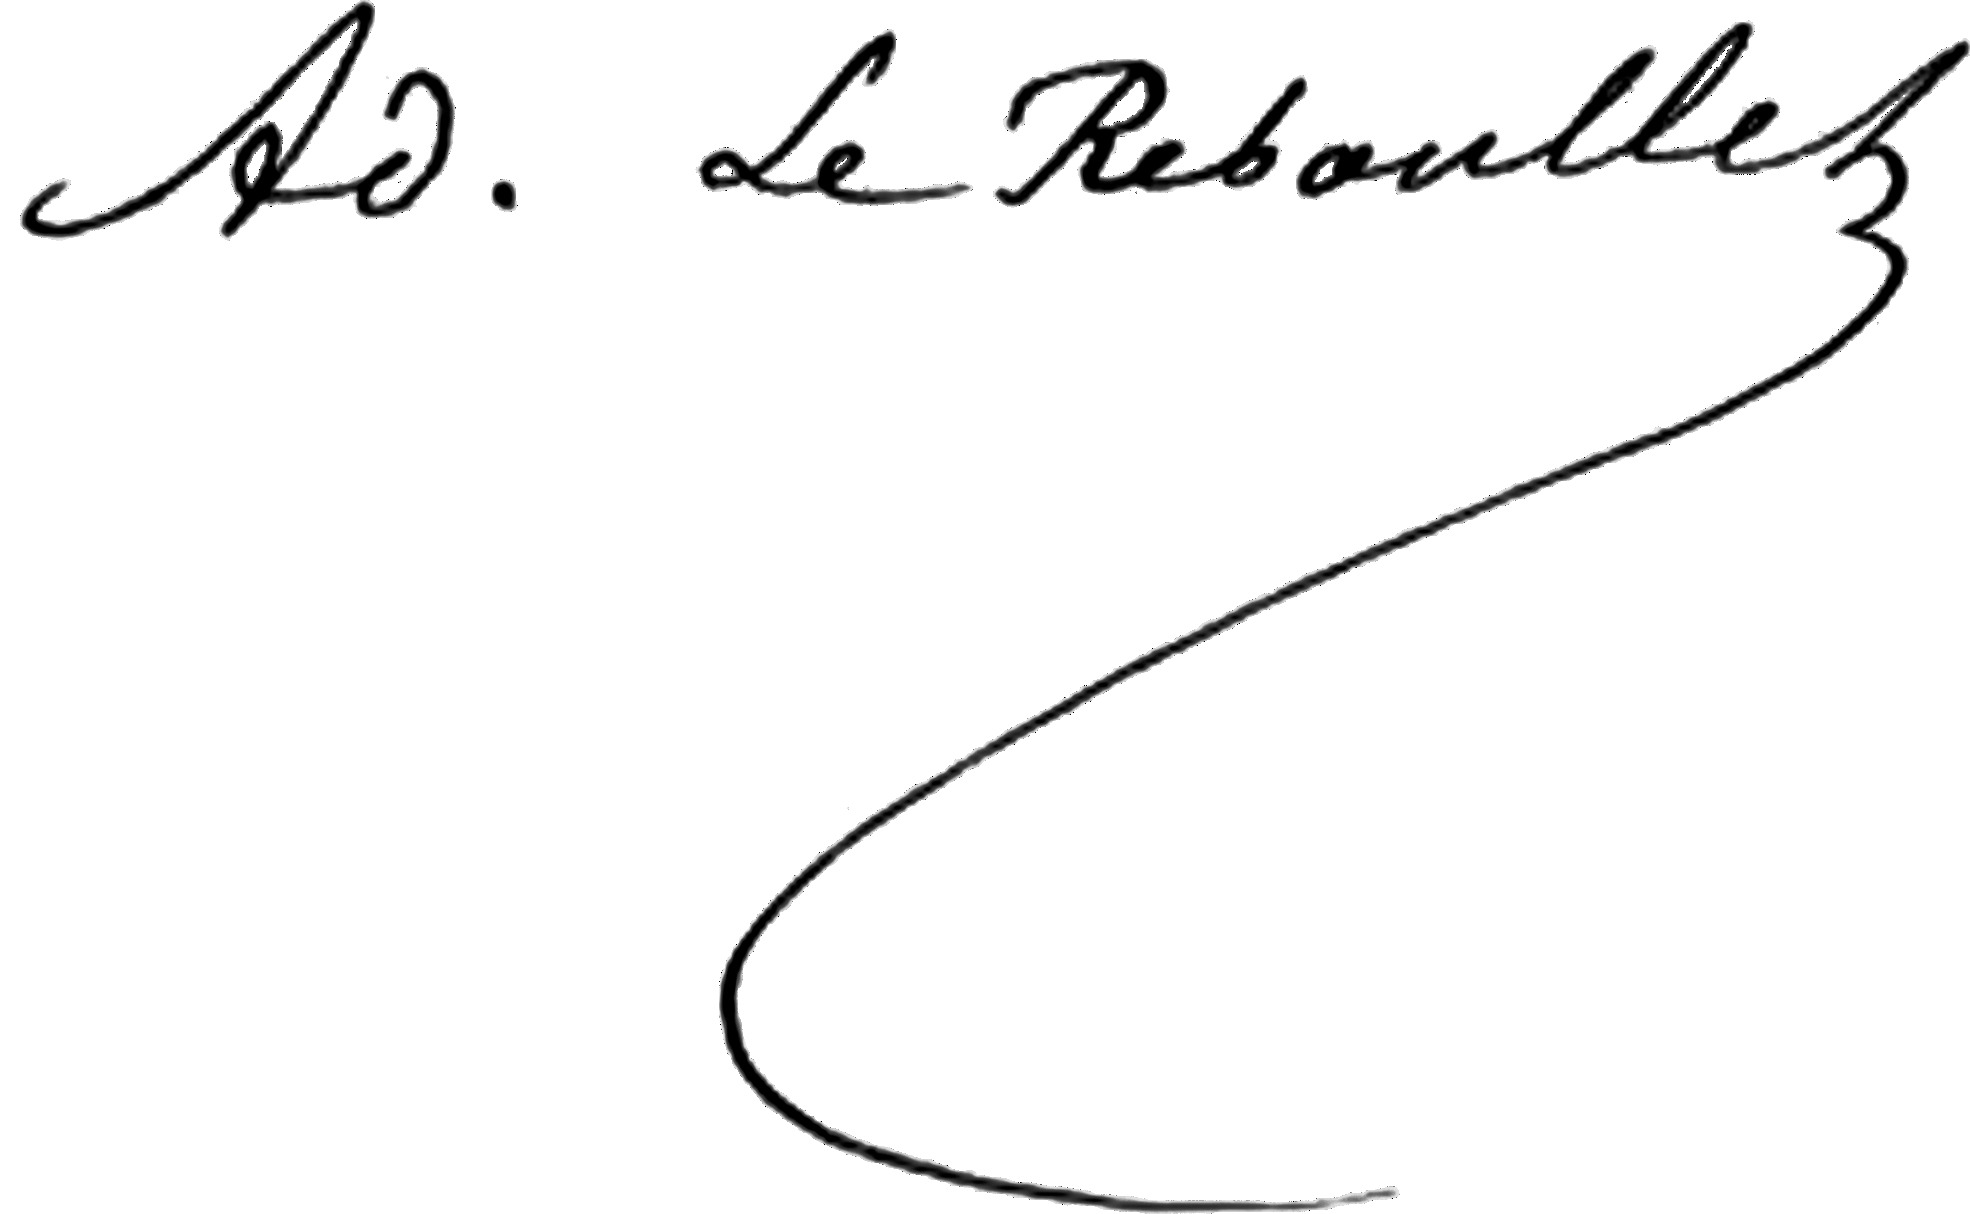
Signature of: prosper chazel